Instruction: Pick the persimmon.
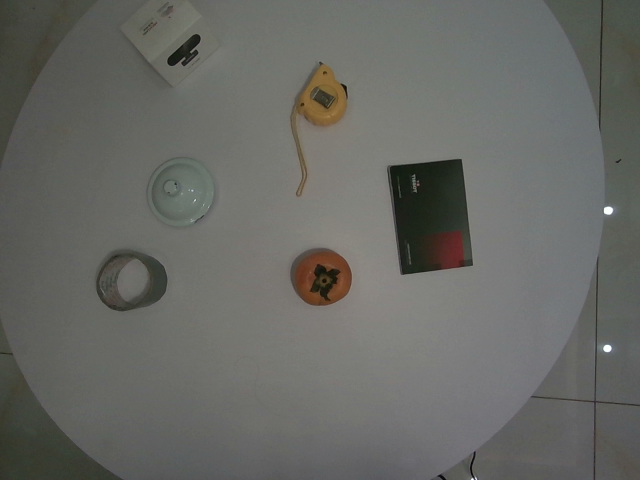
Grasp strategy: vertical